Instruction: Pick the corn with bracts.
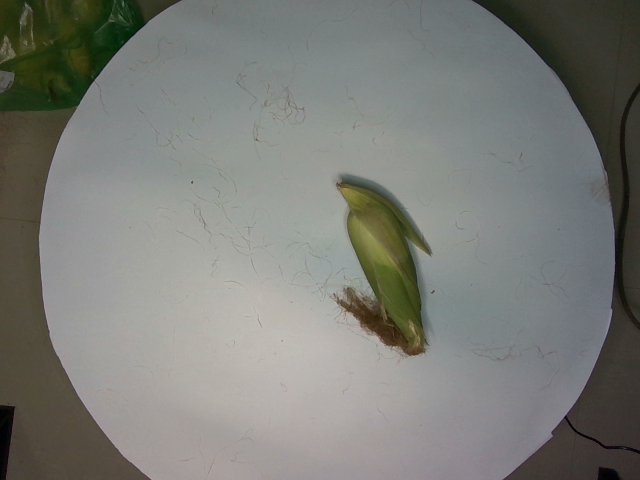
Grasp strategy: vertical